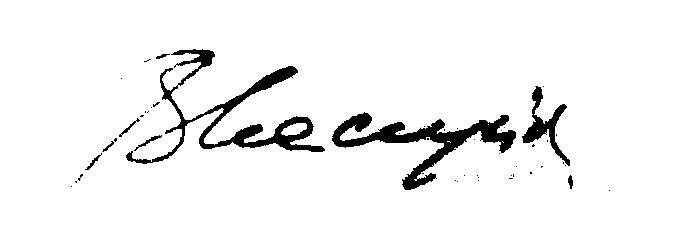
Signature of: bogusław kaczyński